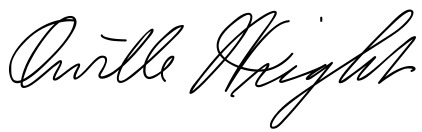
Signature of: orville wright